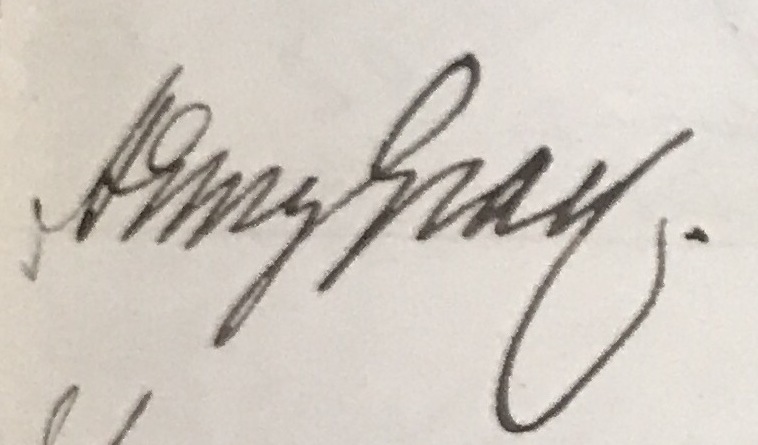
Signature of: henry gray